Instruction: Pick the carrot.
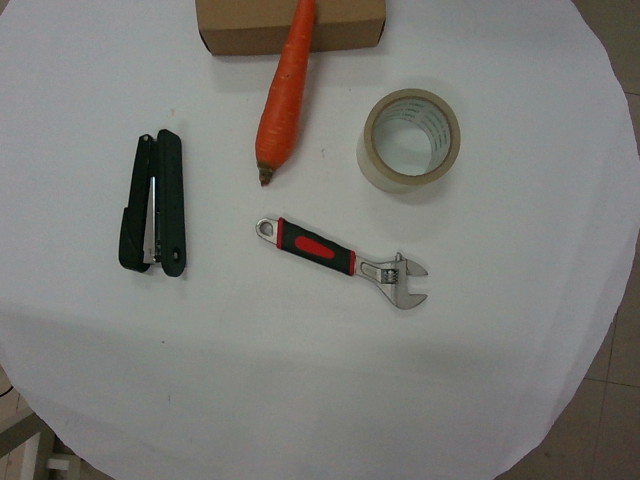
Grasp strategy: vertical